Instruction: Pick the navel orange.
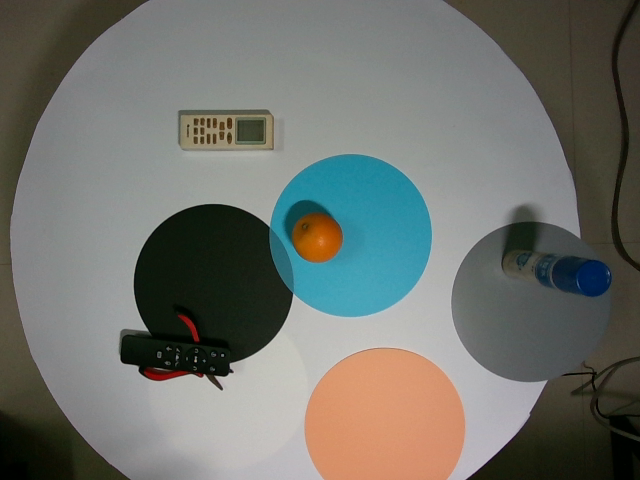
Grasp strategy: vertical